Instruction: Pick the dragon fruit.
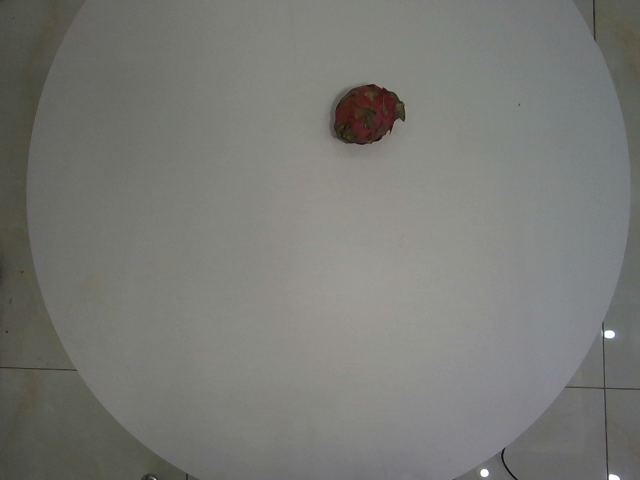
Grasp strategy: vertical